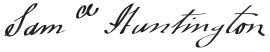
Signature of: samuel huntington